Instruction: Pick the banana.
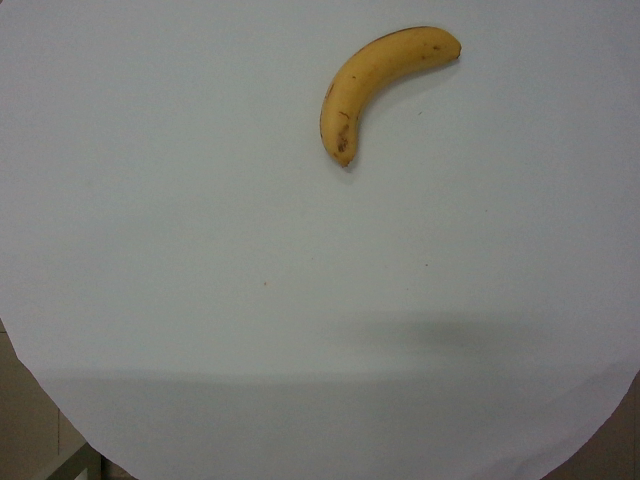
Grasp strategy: vertical